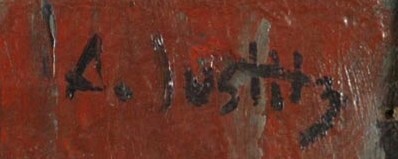
Signature of: alfred justitz